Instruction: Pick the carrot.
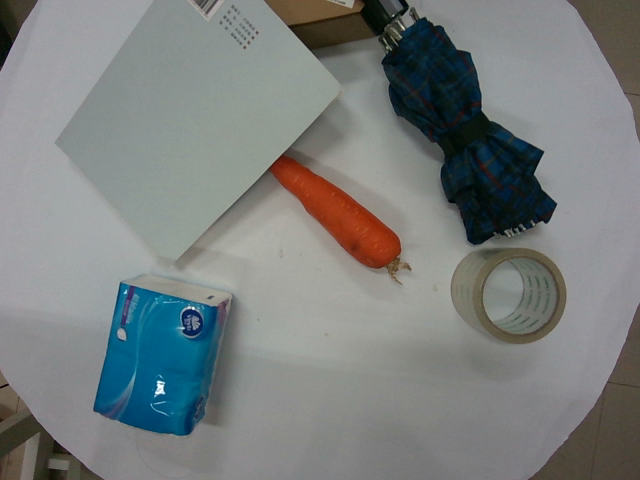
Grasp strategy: vertical